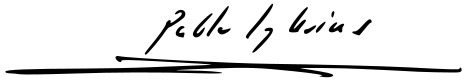
Signature of: pablo iglesias turrión